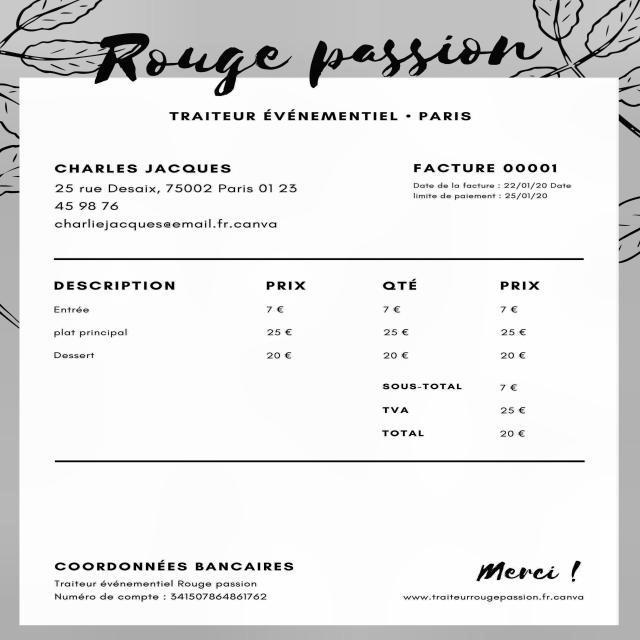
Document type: Invoice